Question: What appears to be the issue?
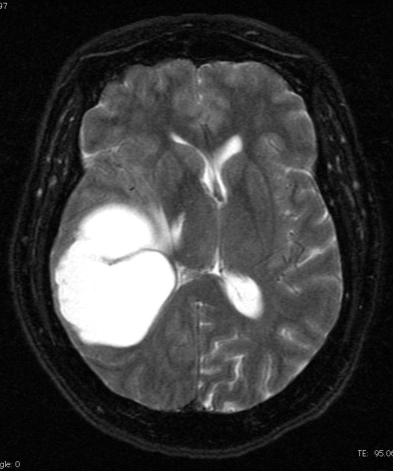
Answer: The findings suggest Bilobed "cystic" appearing right hemispheric mass, with a thin peripheral rim of enhancement.. Bilobed "cystic" appearing right hemispheric mass, with a thin peripheral rim of enhancement.. The patient might have a history of 52 yo woman presented with headaches and mental status changes. Hx of L breast SCCa three years ago treated at that time with lumpectomy & chemoradiotherapy..